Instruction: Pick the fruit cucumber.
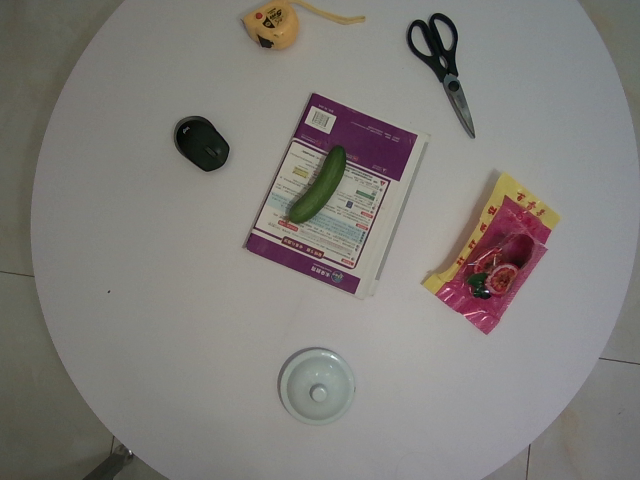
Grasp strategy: vertical